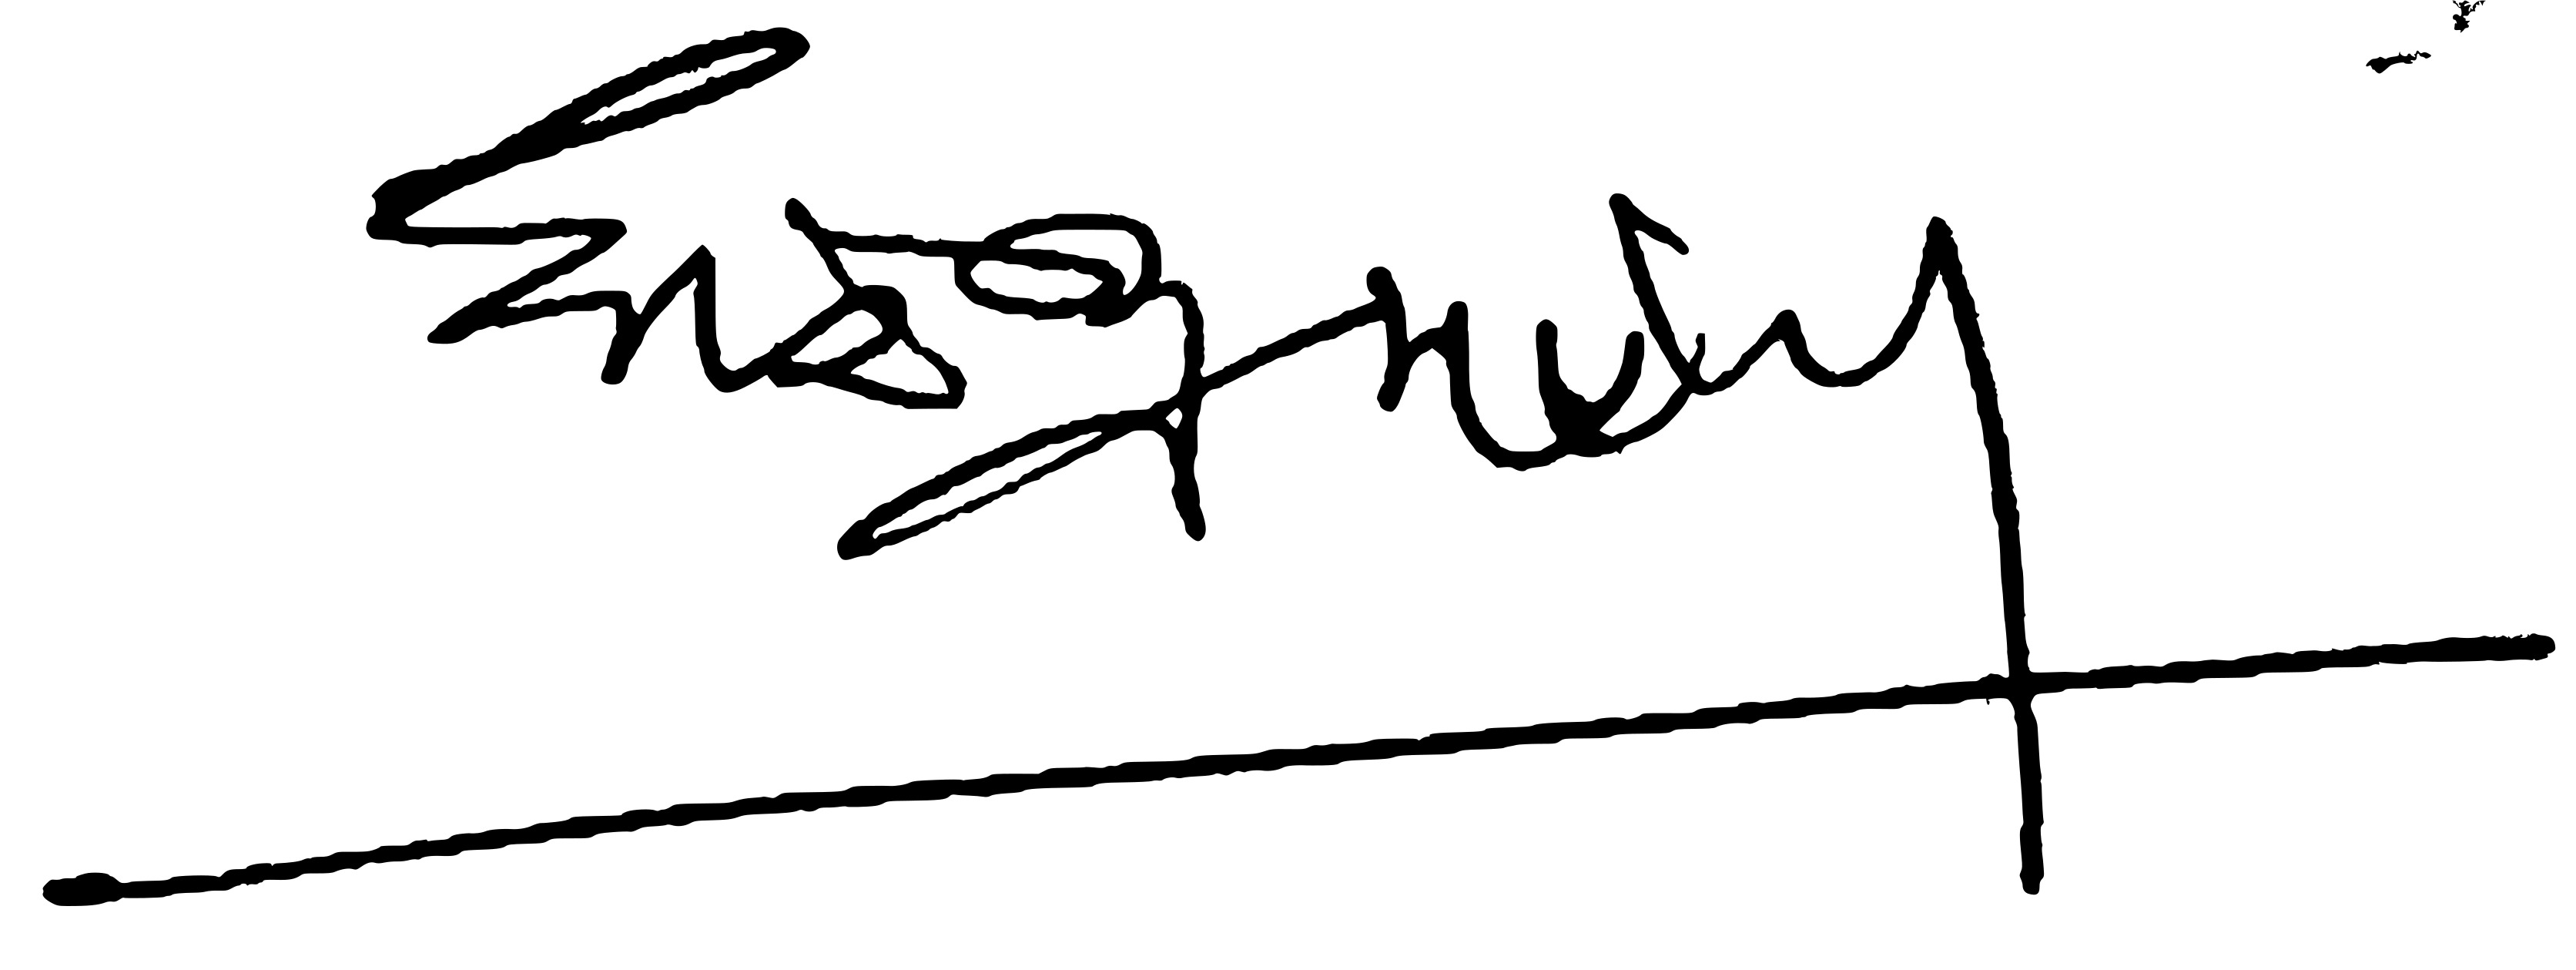
Signature of: dhirendra mehta